Question: What appears to be the issue?
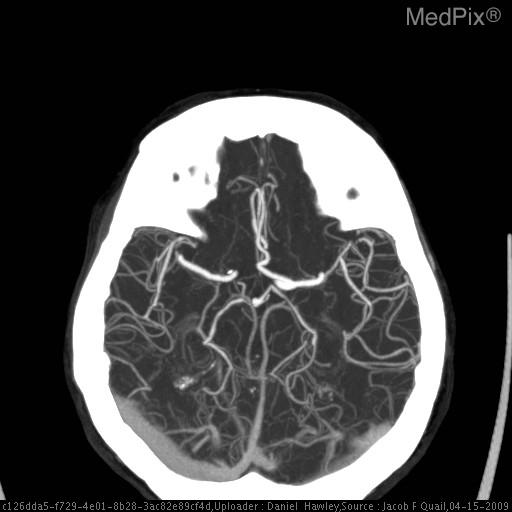
Answer: The findings suggest Stroke protocol consisted of noncontrast head CT, CT perfusion mapping, and CTA of the head and neck.

Initial noncontrast head CT scan demonstrated no evidence of intracranial hemorrhage.  No dense middle cerebral artery sign or evidence of loss of gray and white matter differentiation.  There was subtle asymmetry of right parietal sulci compared to left.

CT perfusion demonstrated abnormally prolonged MTT (mean transit time), in a wedge-shaped configuration, involving the distal M3 distribution of the right MCA in the right posterior parietal lobe and posterior frontal lobe.

Cerebral blow flow (rCBF) in these two regions was also mildly diminished.

Cerebral blood volume (rCBV) in these two regions was relatively normal; however, within the centers of the two wedge-shaped areas of abnormal perfusion there were small areas of decreased blood volume.  The summary tissue at risk map indicates a small region of core infarct with a larger region of penumbra.

CT angiogram of the neck and head demonstrated no proximal occlusion to the anterior or posterior circulation.

MRI performed 6 days later demonstrates subacute infarct in the region of ischemia noted acutely with increased flair and diffusion-weighted signal in the area of interest.. Axial CT angiography maximal intensity projection demonstrates no proximal small vessel occlusion.  Incidentally noted absence of the right A1 segment.  No large region of asymmetry in the M3 distribution.. The patient might have a history of 82-year-old woman with history of significant coronary and peripheral artery disease with sudden onset of headache and left-sided weakness during a peripheral arterial interventional procedure in the cardiology catheterization lab..